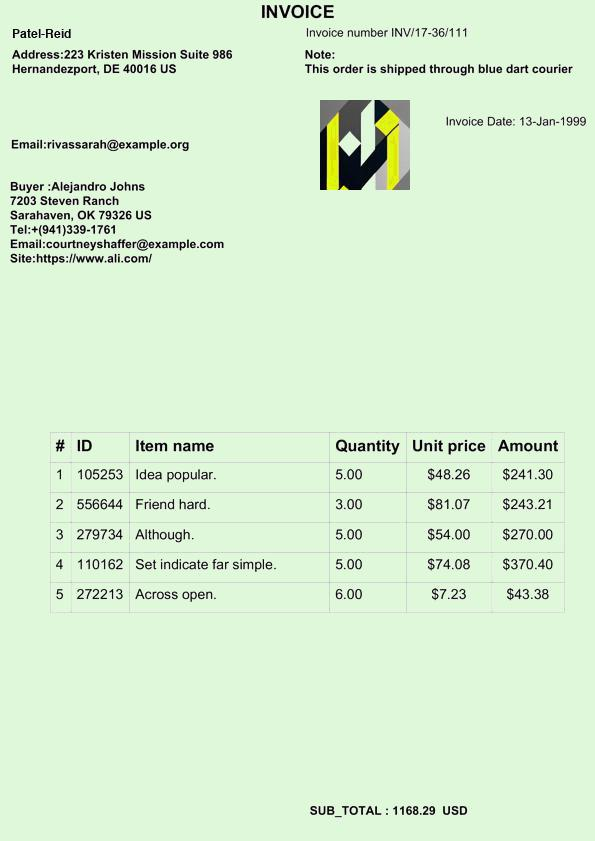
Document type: Invoice